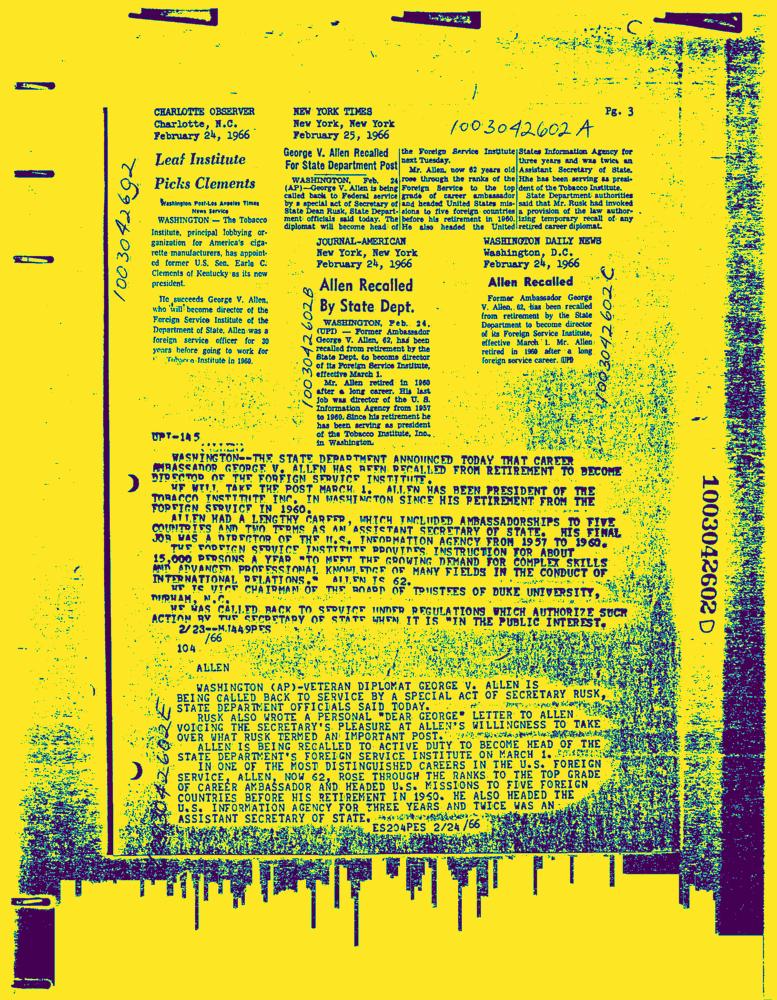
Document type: News-Article